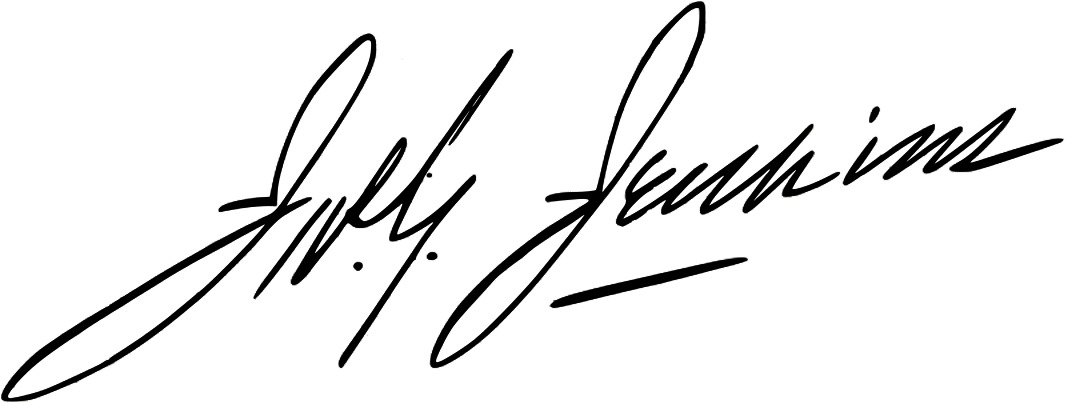
Signature of: james graham jenkins